Question: What is the name of the tenant mentioned in the document?
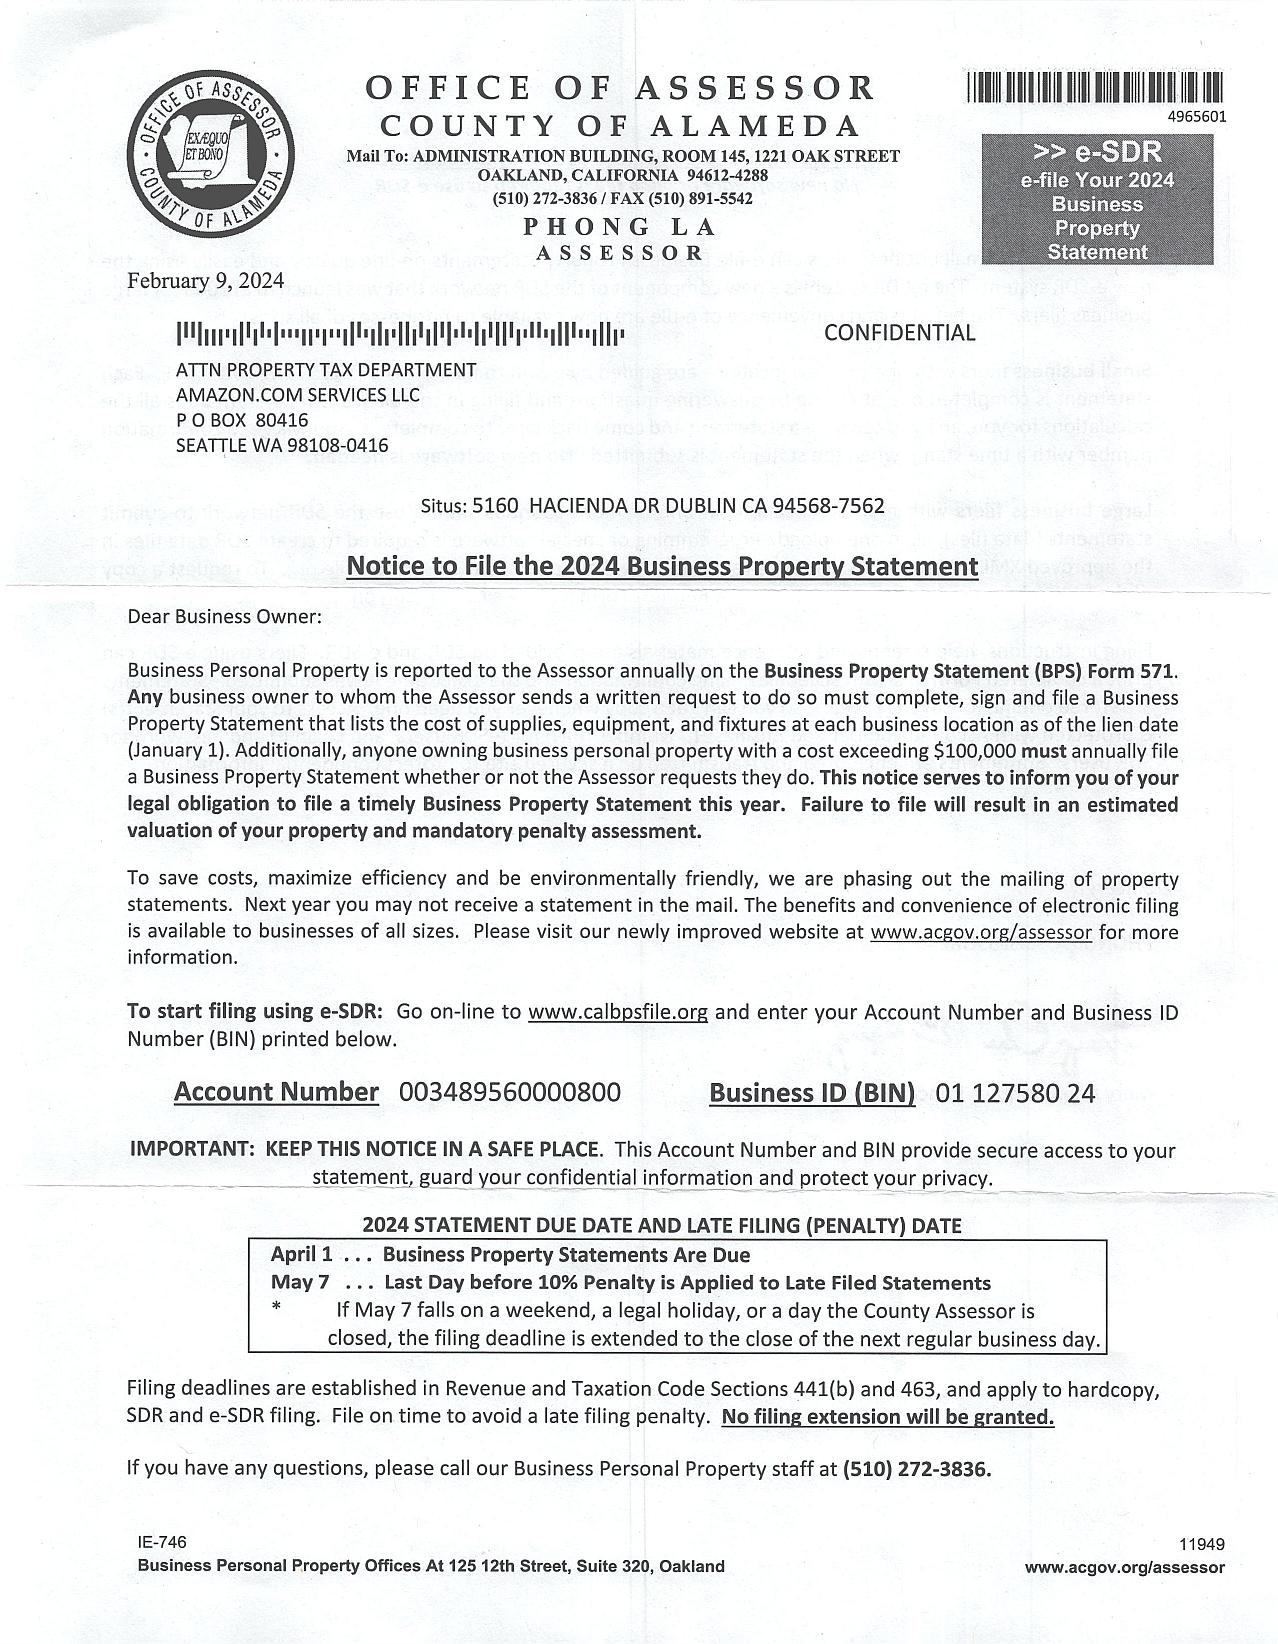
Answer: "ATTN PROPERTY TAX DEPARTMENT AMAZON.COM SERVICES LLC"